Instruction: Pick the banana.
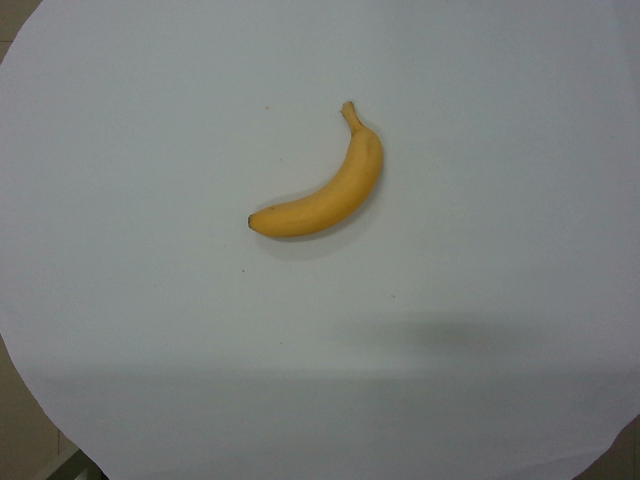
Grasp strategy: vertical